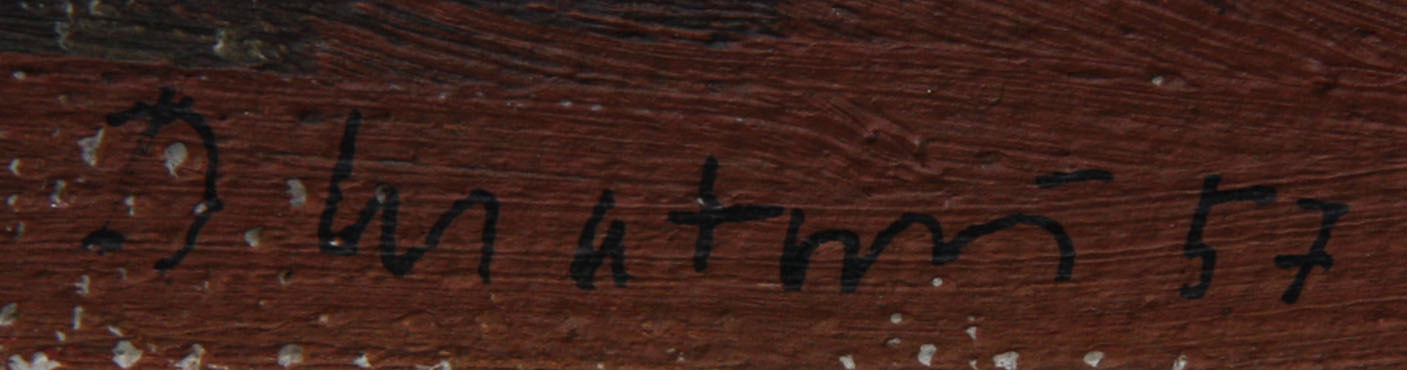
Signature of: dalibor matouš